Question: What do the imaging results show?
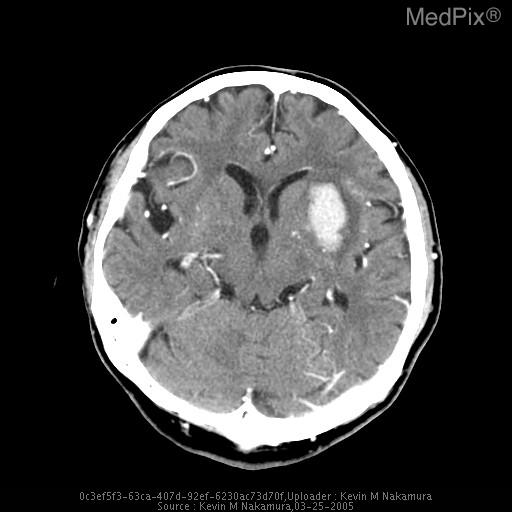
Answer: The imaging shows Hemorrhage of the putamen with local edema and mass effect. Axial CT performed with intravenous contrast demonstrates focal high density in the region of the left basal ganglia. There is surrounding low density in the adjacent white matter, and evidence of mass-effect, with partial effacement of the left lateral ventricle..